Question: What is the main concern?
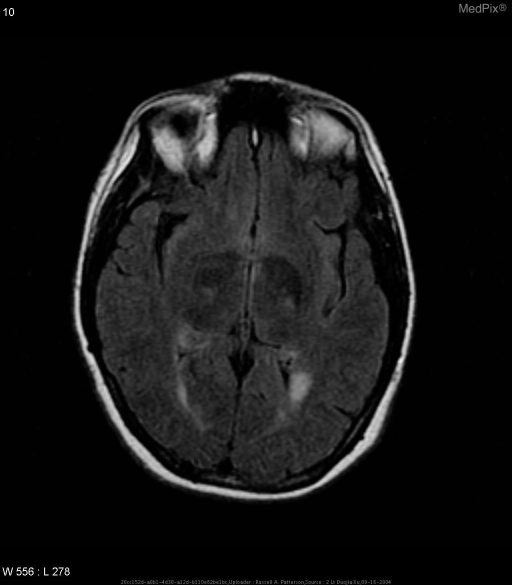
Answer: The findings suggest There are multifocal areas of predominately white matter abnormal signal intensity  Several lesions are in the corpus callosum, the largest seen in the body of the corpus callosum; with periventricular and periatrial predominance.

Several lesions are oriented perpendicular to the corpus callosum (Dawson’s fingers).

Similar hyperintense lesions are also seen in the brain stem and spinal cord, best seen on the sagittal images.. Multiple areas of abnormal signal intensity - most are in the deep and periventricular white matter. The patient might have a history of 25 y/o woman has left UE weakness and chorea; with sensory loss to her left arm.  Rapidly worsening of spasm in the wrist and hand..